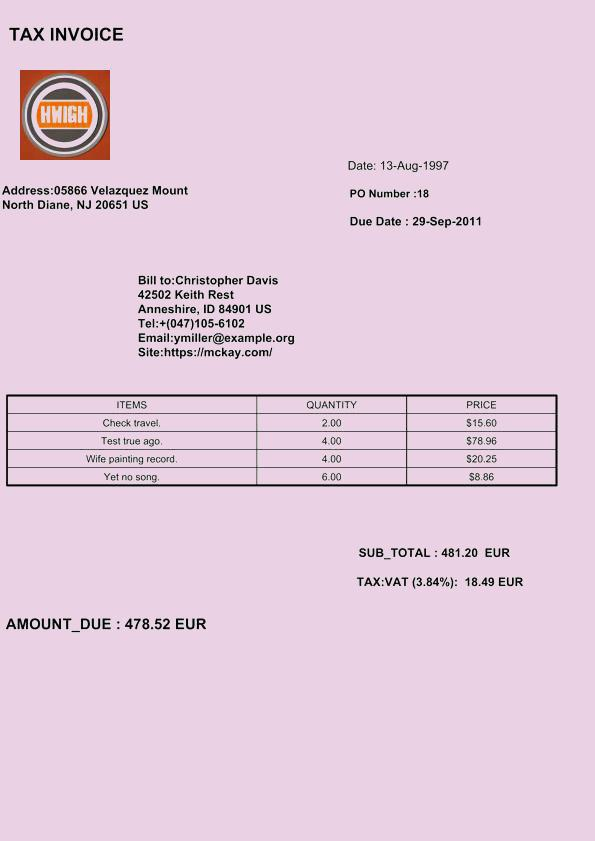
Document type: Invoice